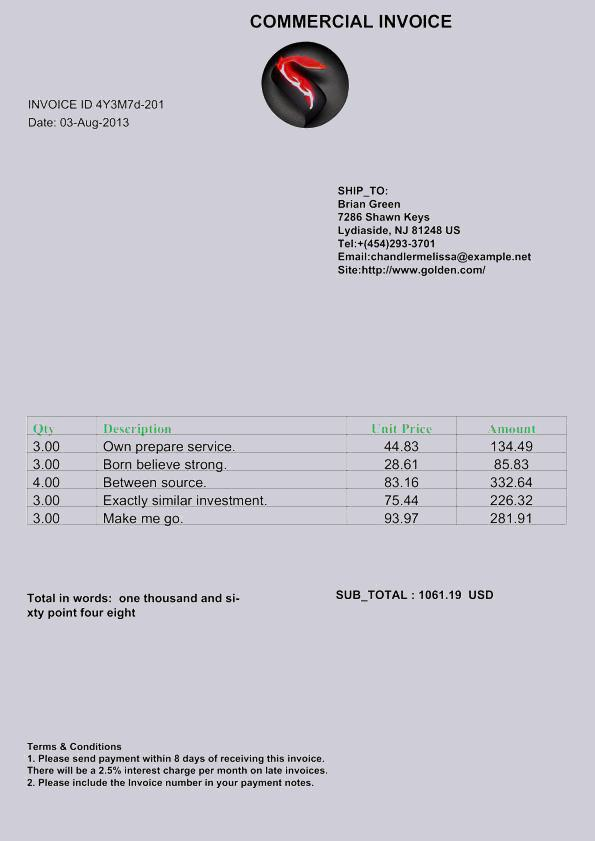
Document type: Invoice